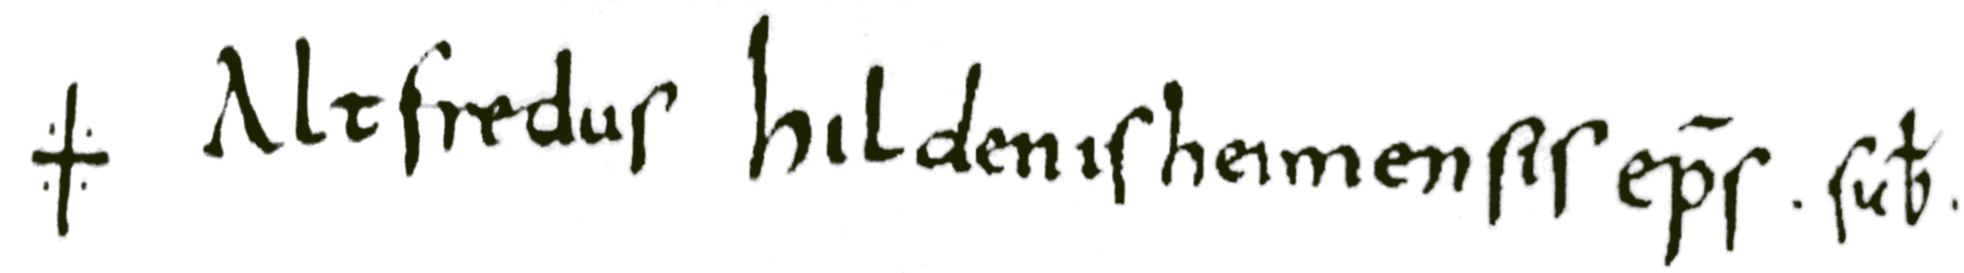
Signature of: altfrid